Question: What is the earliest payment due date mentioned in the document?
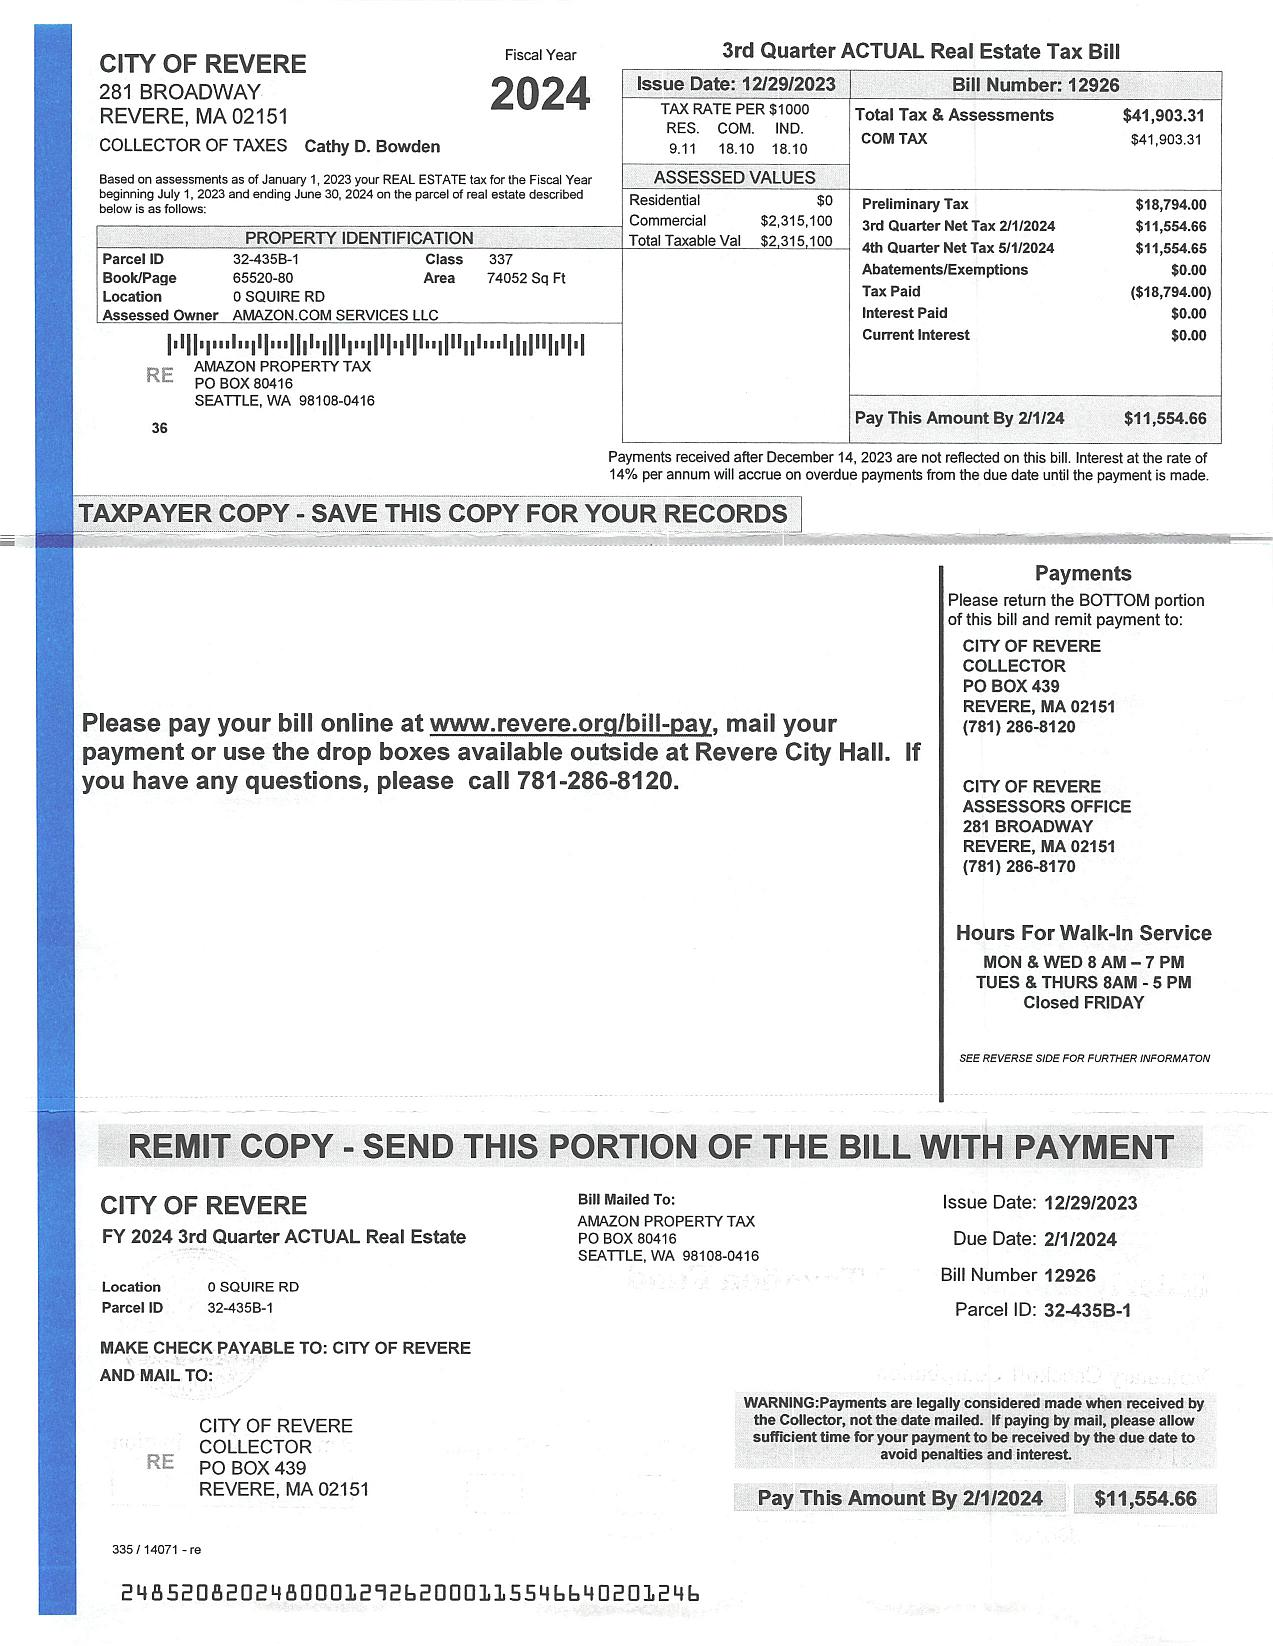
Answer: "2/1/24"